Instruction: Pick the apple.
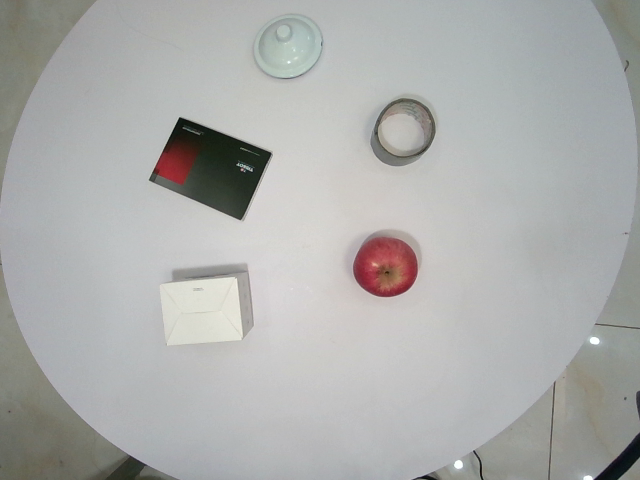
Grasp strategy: vertical